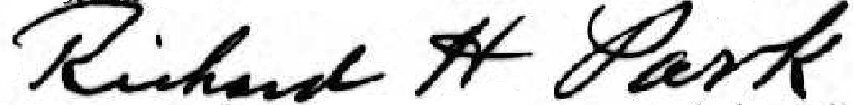
Signature of: richard henry park